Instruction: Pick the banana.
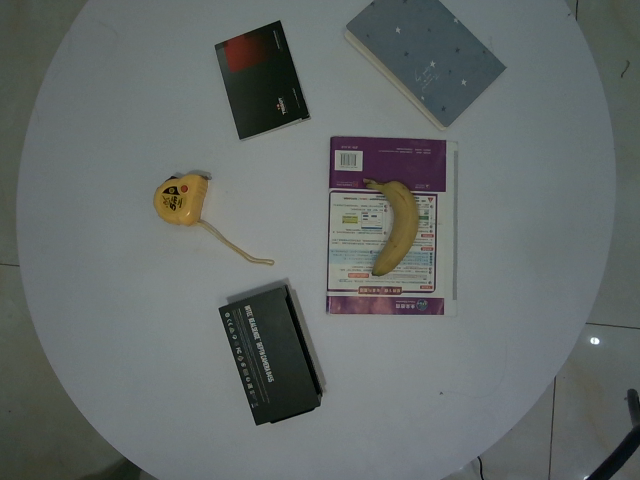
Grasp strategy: vertical